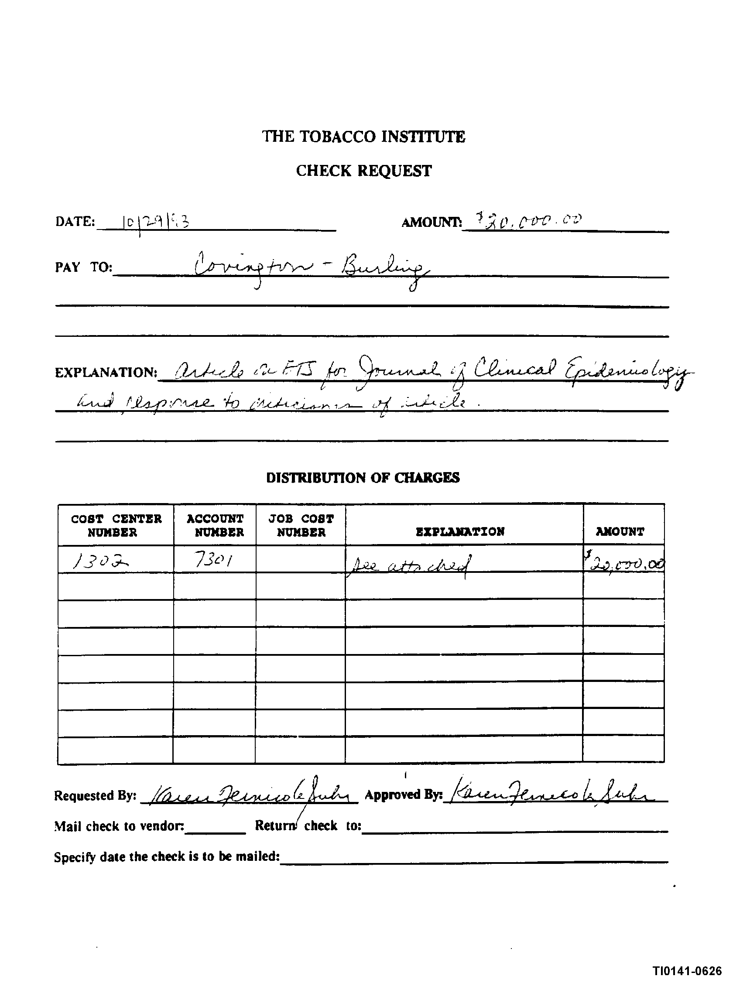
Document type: Invoice